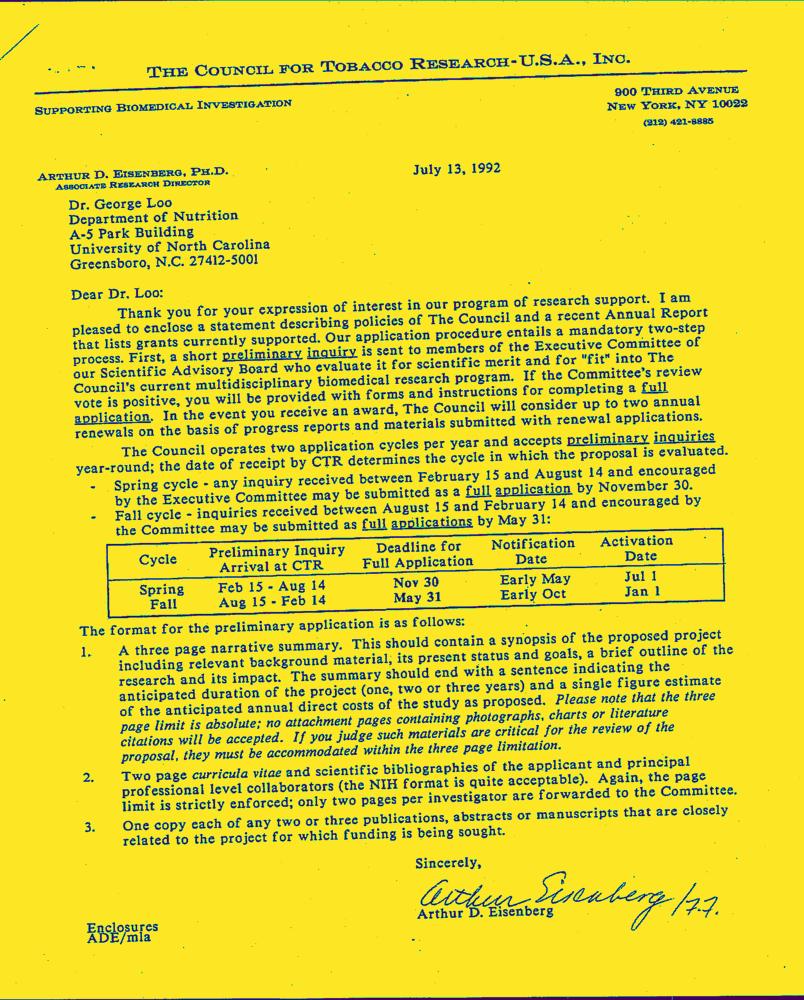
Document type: Letter-Doc